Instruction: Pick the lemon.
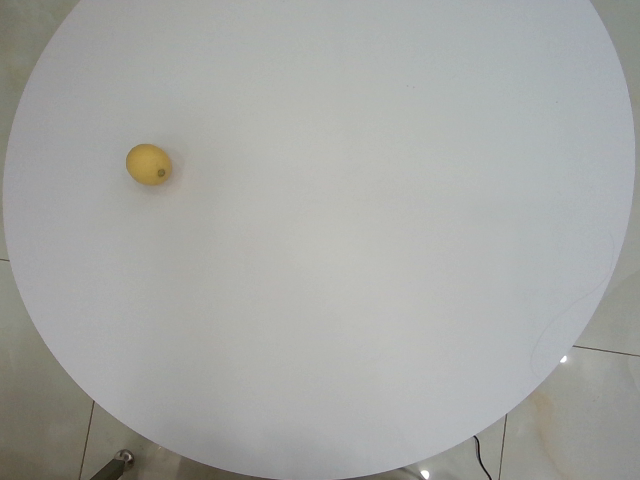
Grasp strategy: vertical